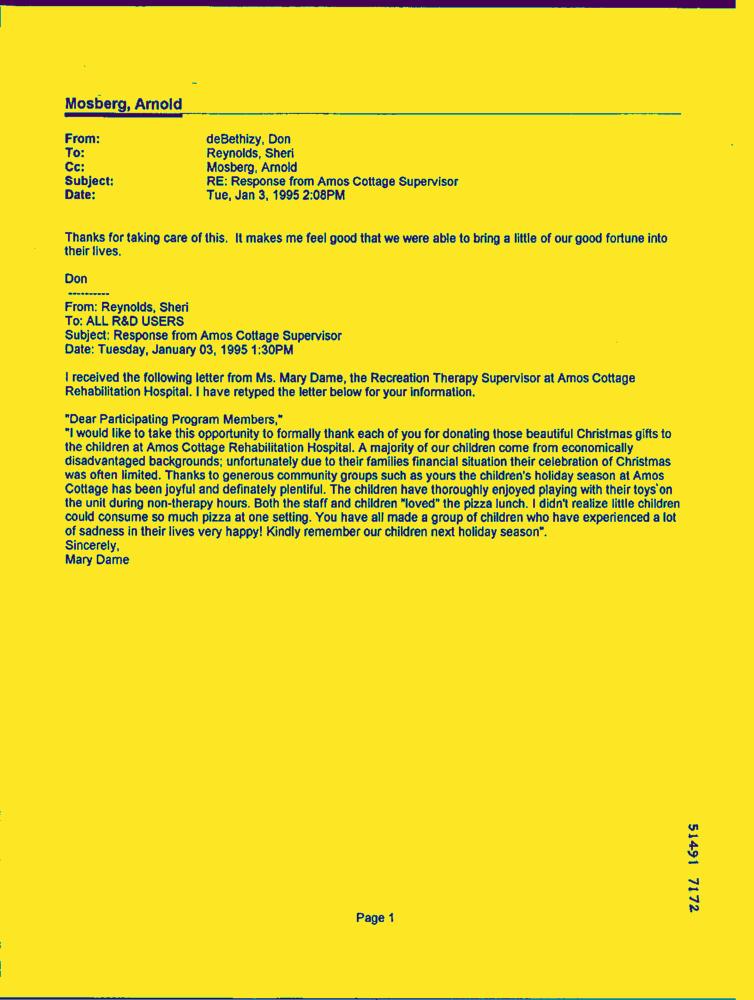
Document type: Letter-Doc